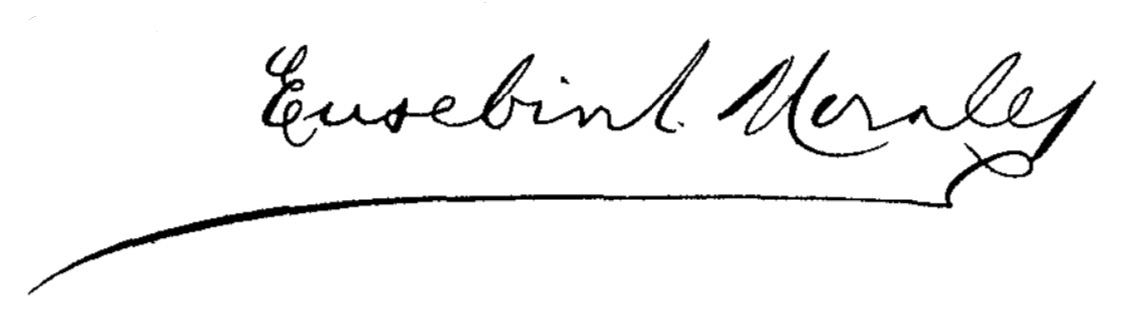
Signature of: eusebio antonio morales